Question: What is the property identification or parcel number listed?
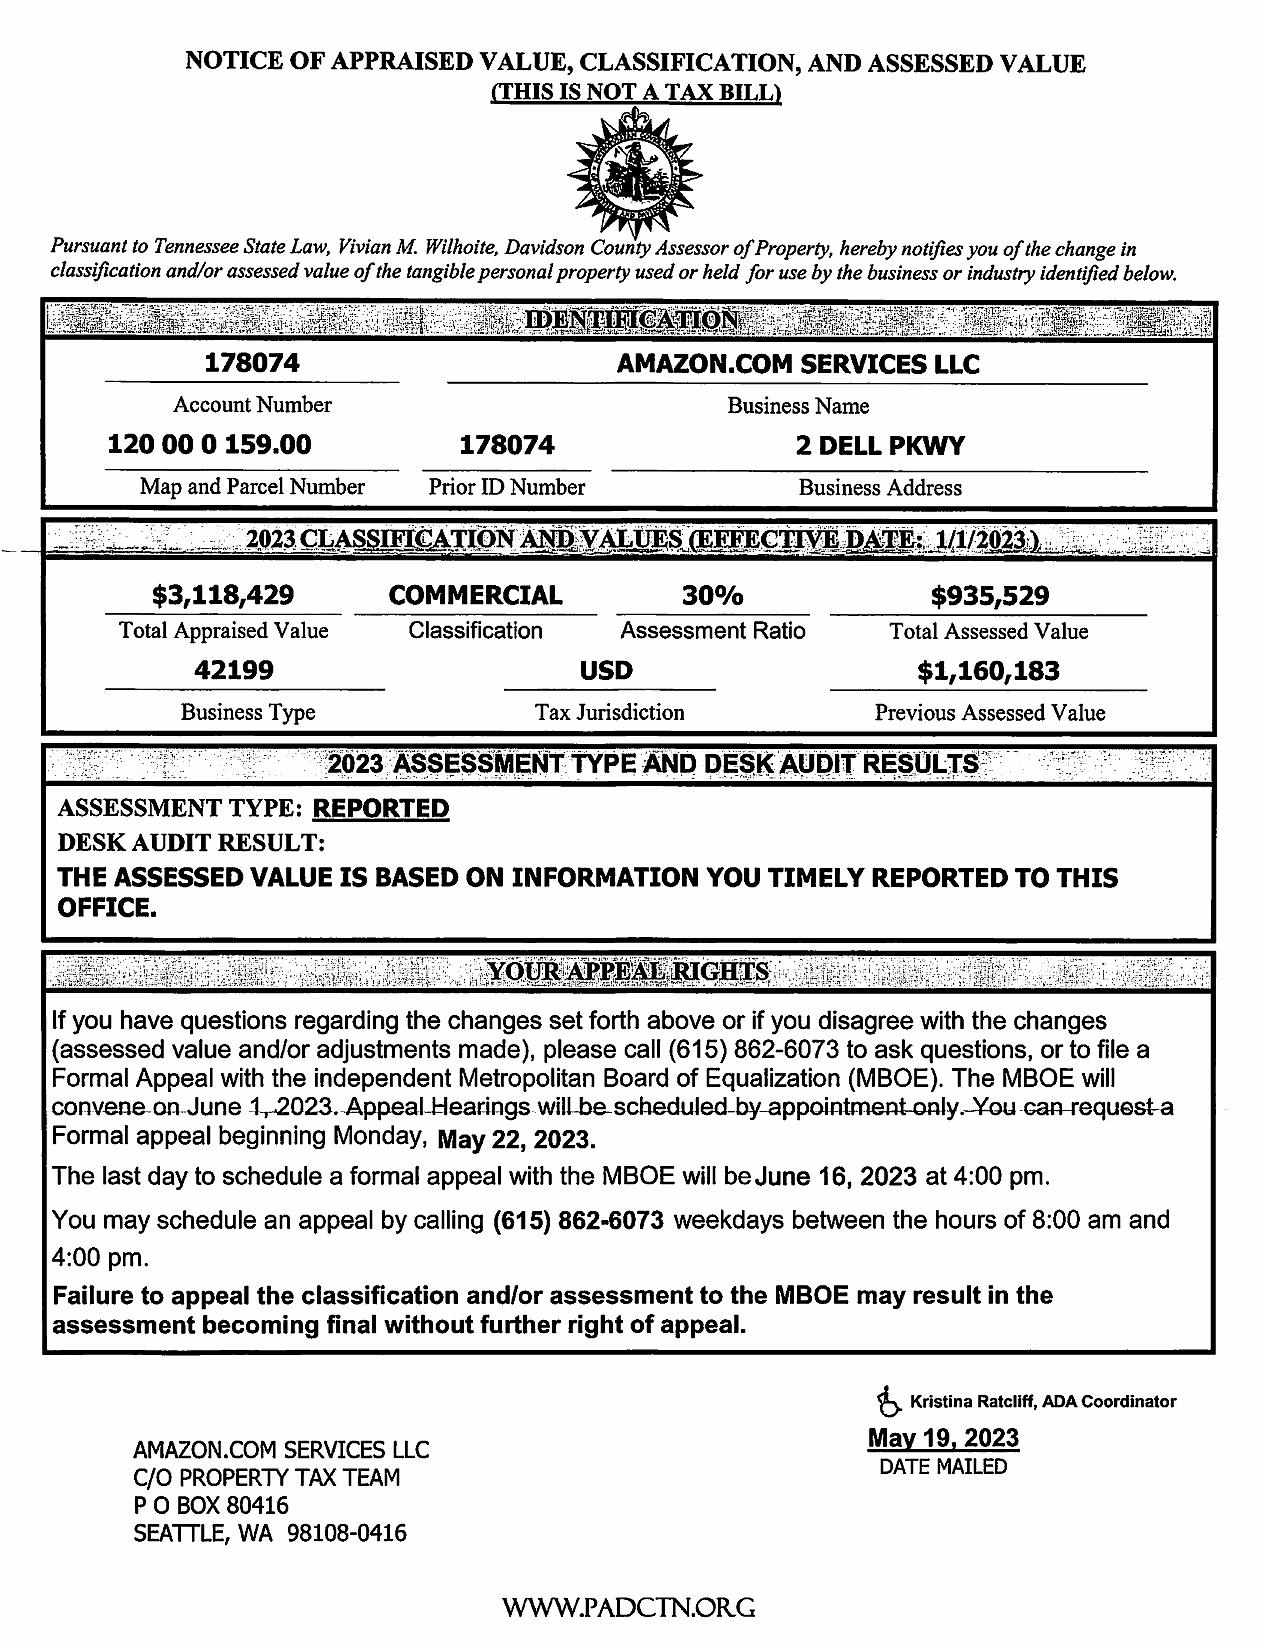
Answer: "178074"